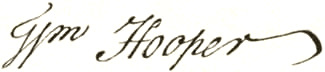
Signature of: william hooper